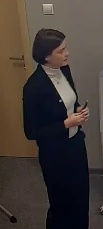
Транскрипция: Lastly, just open the brackets and fill the gaps. But you need to be careful, because the last sentence is tricky.
Категория: Коммуникативные модальности
Подкатегория: Вербальное; Паравербальное
Описание действия: Учитель выдает ученикам задание и предупреждает их что последний пример сложнее прочих
Контекст и комментарии: Контекст ДО: учитель объяснял принцип дублирования окончания для согласных. Результат после: ученики приступили к выполнению задания. Педагогический эффект: за счет акцентирования на сложности последнего задания у учеников может подняться мотивация на идеальное выполнение задания